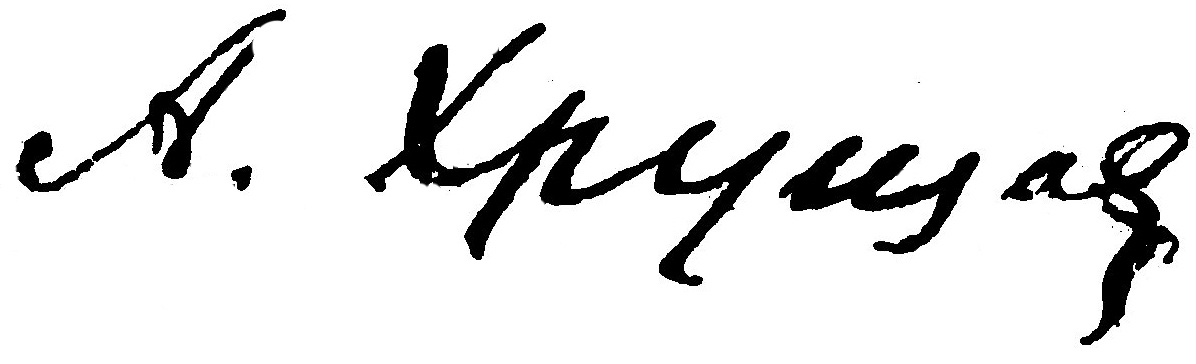
Signature of: alexander grigorievich khrushchov